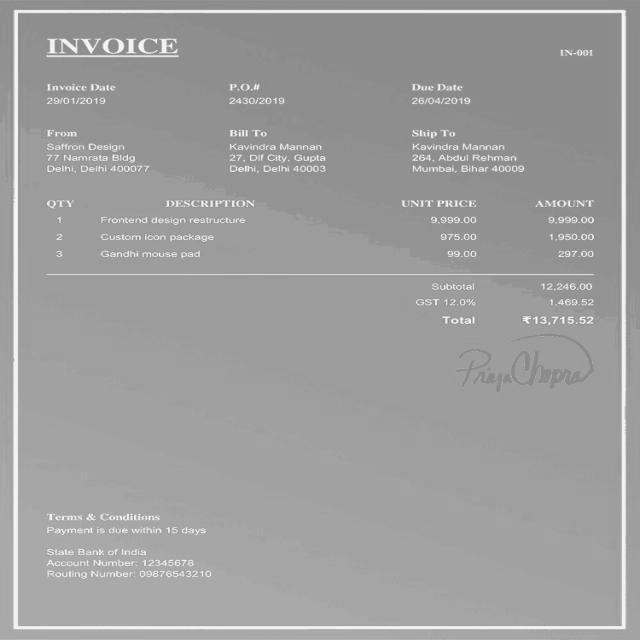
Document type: Invoice